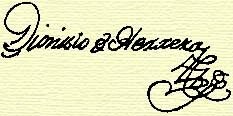
Signature of: dionisio de herrera